Question: What was observed in the imaging?
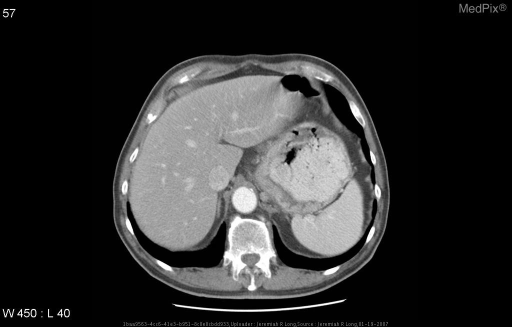
Answer: The imaging shows Axial CT images through the lower thorax and upper abdomen following the administration of oral and IV contrast material demonstrate a segment of significant circumferential wall thickening and lumenal narrowing involving the distal third of the esophagus and the proximal aspect of the stomach. There is associated lymphadenopathy.

PET/CT fusion images in axial, sagital and coronal planes deomstrate focal increased FDG-18 metabolism in the region of wall thickening identified on the CT scan with a maximum SUV of 11.6. Axial CT images through the lower thorax and upper abdomen following the administration of oral and IV contrast material demonstrate a segment of significant circumferential wall thickening and lumenal narrowing involving the distal third of the esophagus and the proximal aspect of the stomach..